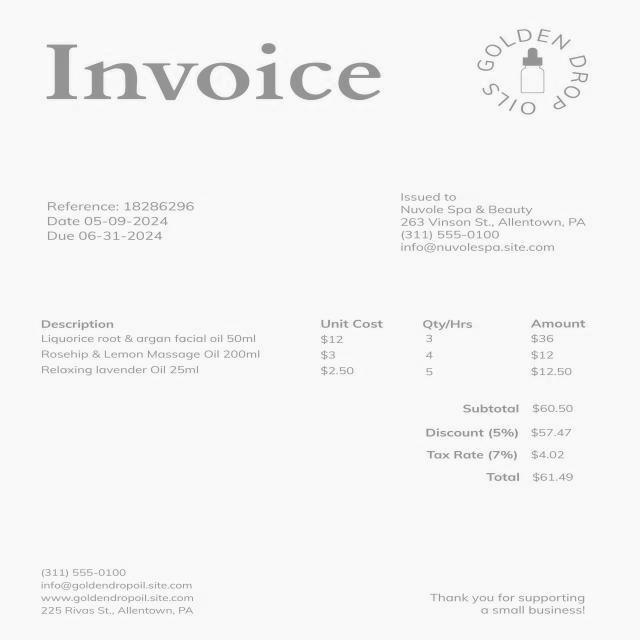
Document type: Invoice